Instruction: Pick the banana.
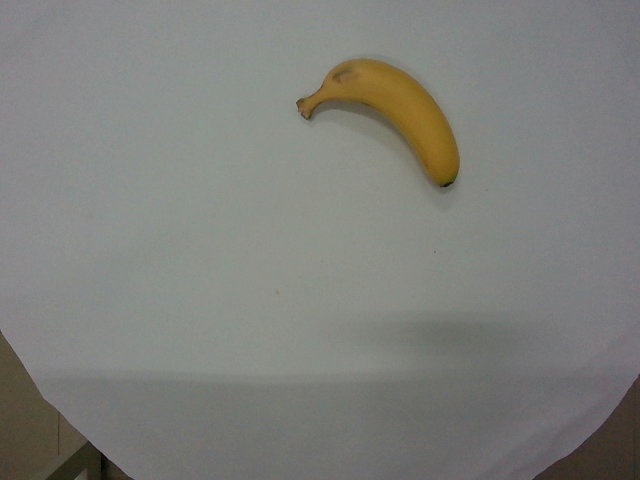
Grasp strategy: vertical